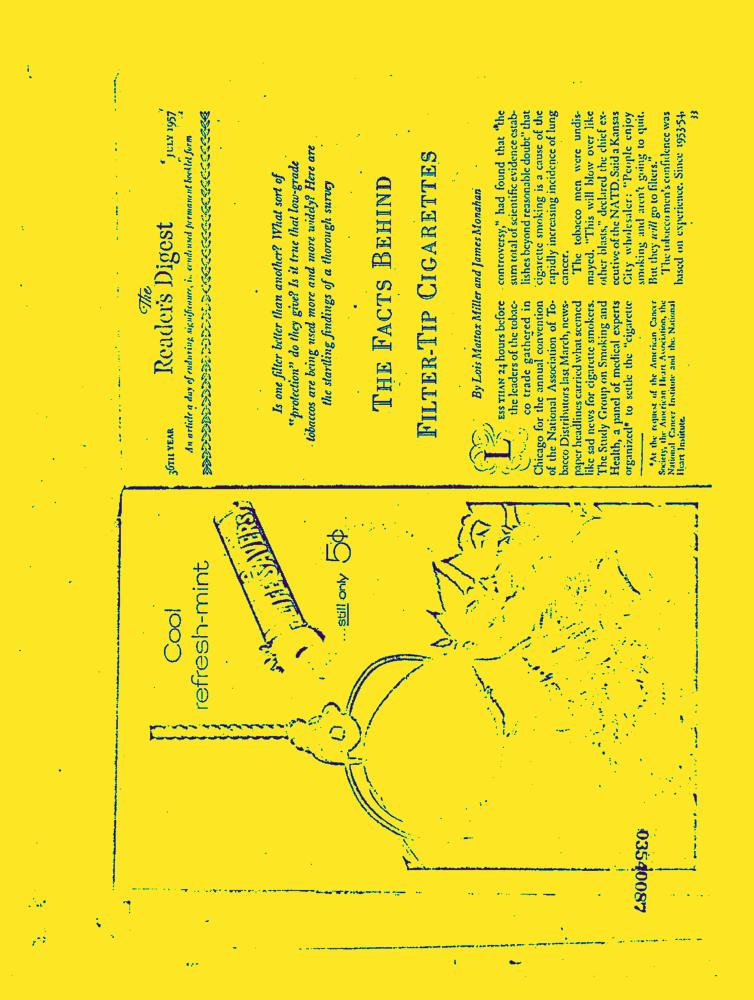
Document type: News-Article